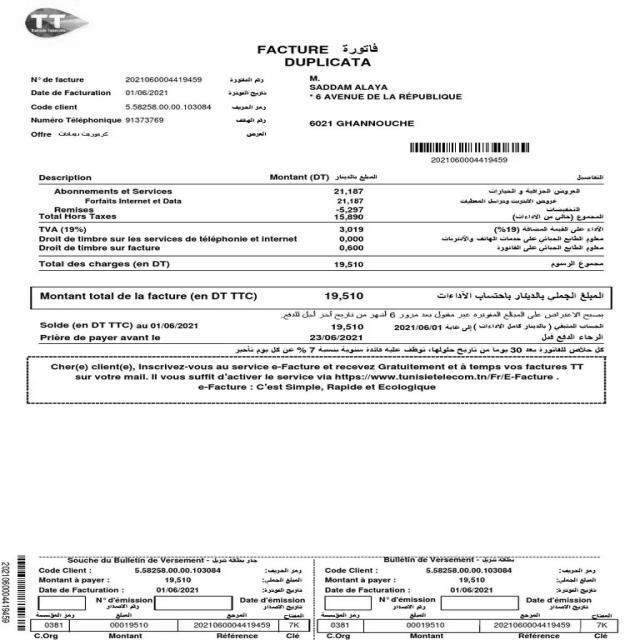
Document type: Invoice